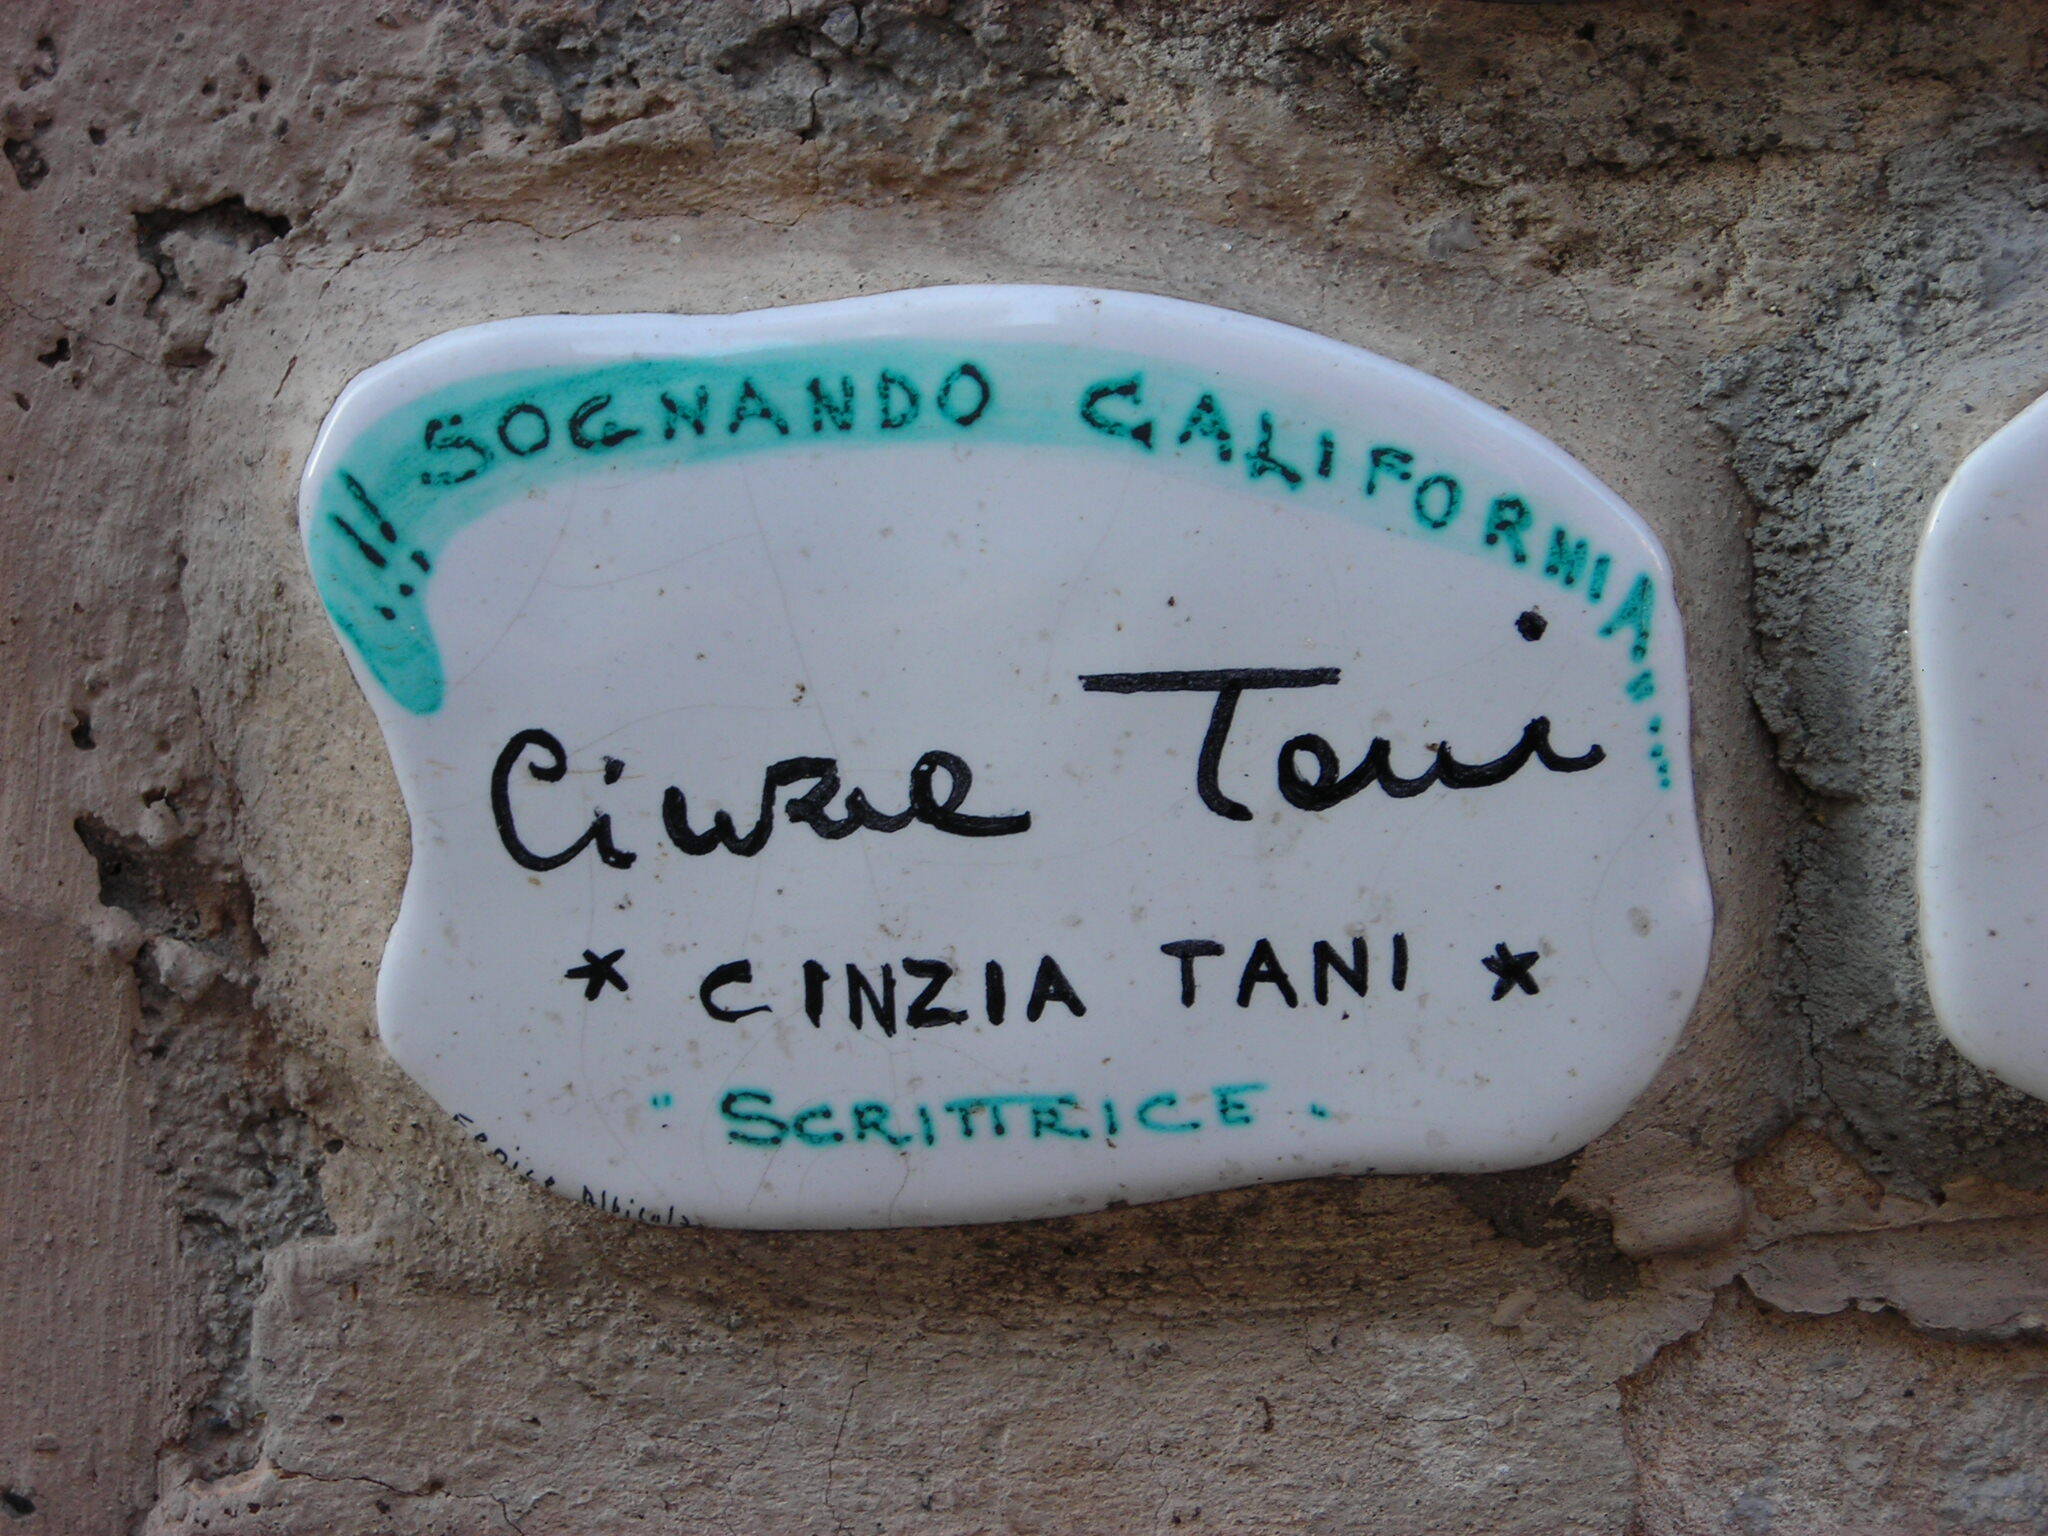
Signature of: cinzia tani